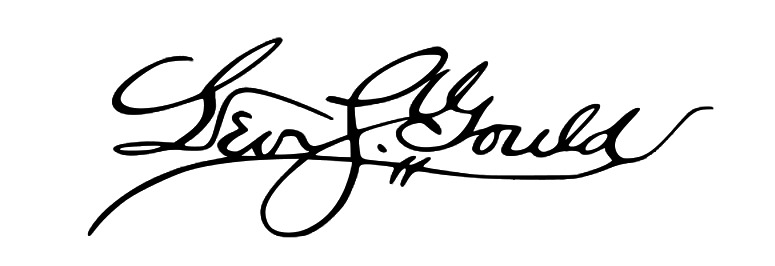
Signature of: levi swanton gould